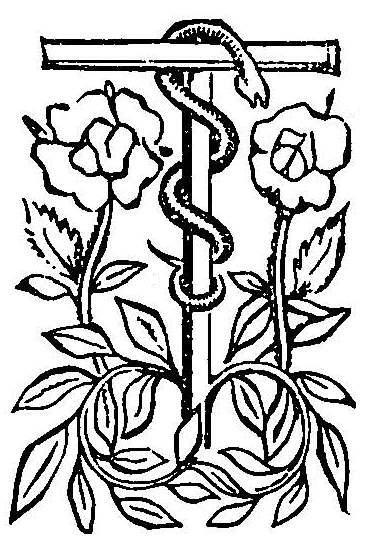
Signature of: thomas portau